Question: What is the main concern?
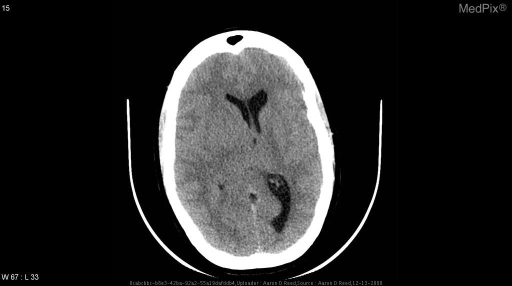
Answer: The findings suggest * CT w/out contrast: mass effect evident with poorly defined isodense lesion with surrounding vasogenic edema
*T1 image w/out contrast: mass effect with isodense, poorly defined lesion involving splenium of the corpus callosum
* Flair: poorly demarcated, hyperintense mass adjacent to ventricles with mass effect, lesion appears to be crossing the corpus collosum and invading opposite hemisphere
* DWI: hyperintense lesion adjacent to ventricles and crossing the corpus collosum
*ADC: poorly defined hypointense mass demonstrating mass effect on ventricles. Isodense lesion with surrounding vasogenic edema involving the splenium of the corpus callosum. The patient might have a history of The patient is a 50 y/o caucasian female in otherwise good health that complains of frequent headaches over the last 3 months that wake her from sleep at night and are present when she wakes in the morning. Sometimes accompanied by nausea and vomiting.